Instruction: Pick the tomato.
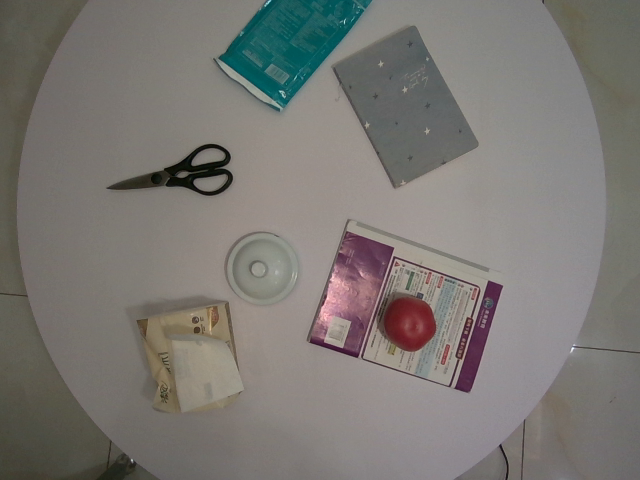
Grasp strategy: vertical